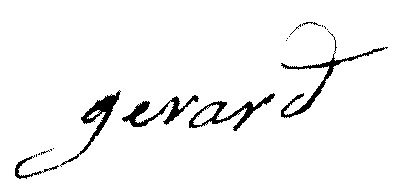
Signature of: michel gérard